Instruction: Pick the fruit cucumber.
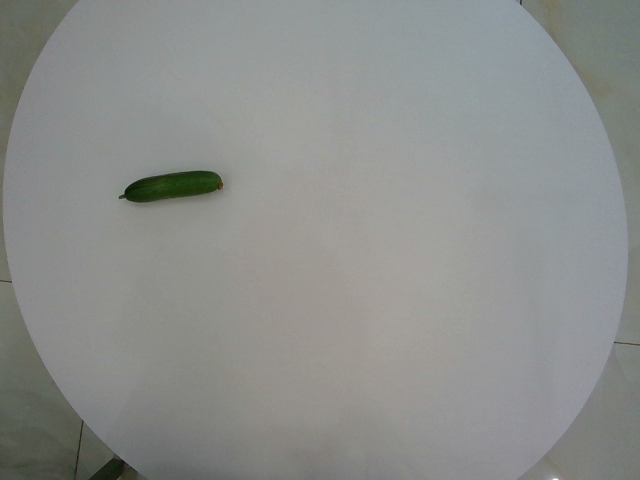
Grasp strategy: vertical